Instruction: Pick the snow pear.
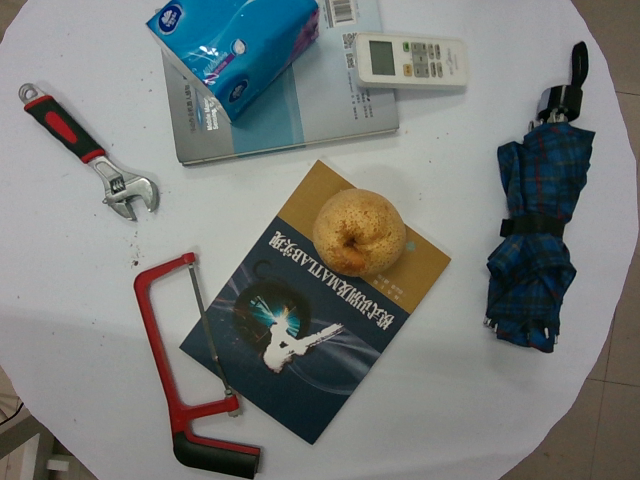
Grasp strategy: vertical